Question: What is the suspected problem?
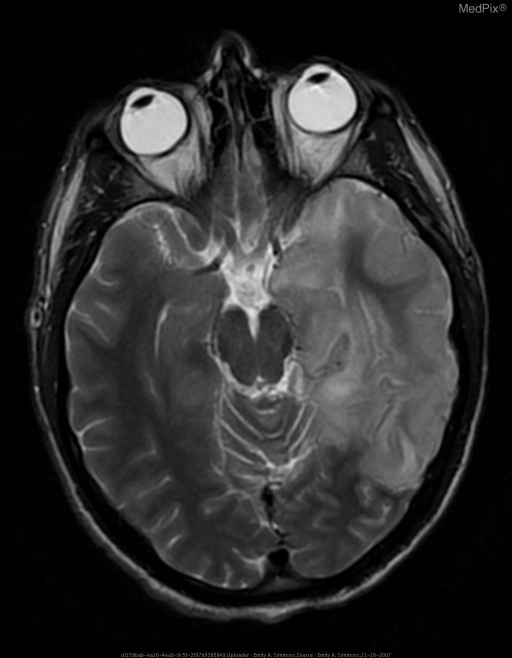
Answer: The findings suggest Bilateral temporal lobe involvement (L>R) with low attenuation on non-contrast CT, enhancement with gadolinium on T1, T2 hyper-intensity and restricted diffusion consistent with edema.. T2 and FLAIR images show increased signal intensity in the temporal lobes consistent with edema/inflammation.. The patient might have a history of 21 y/o soldier deployed to Iraq.  Found down in barracks three days after being treated for non-specific viral illness..